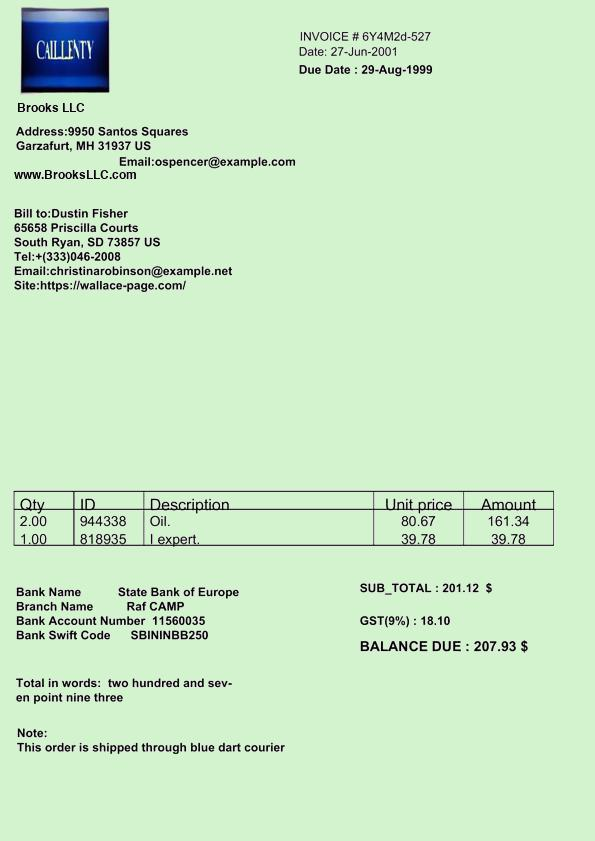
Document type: Invoice